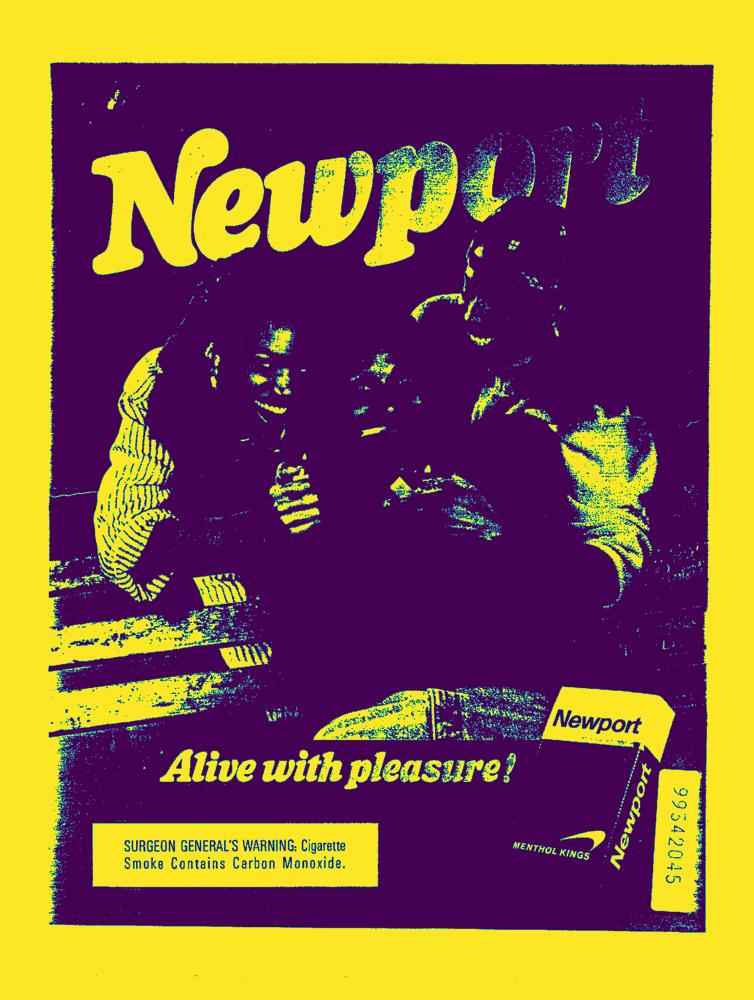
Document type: AD